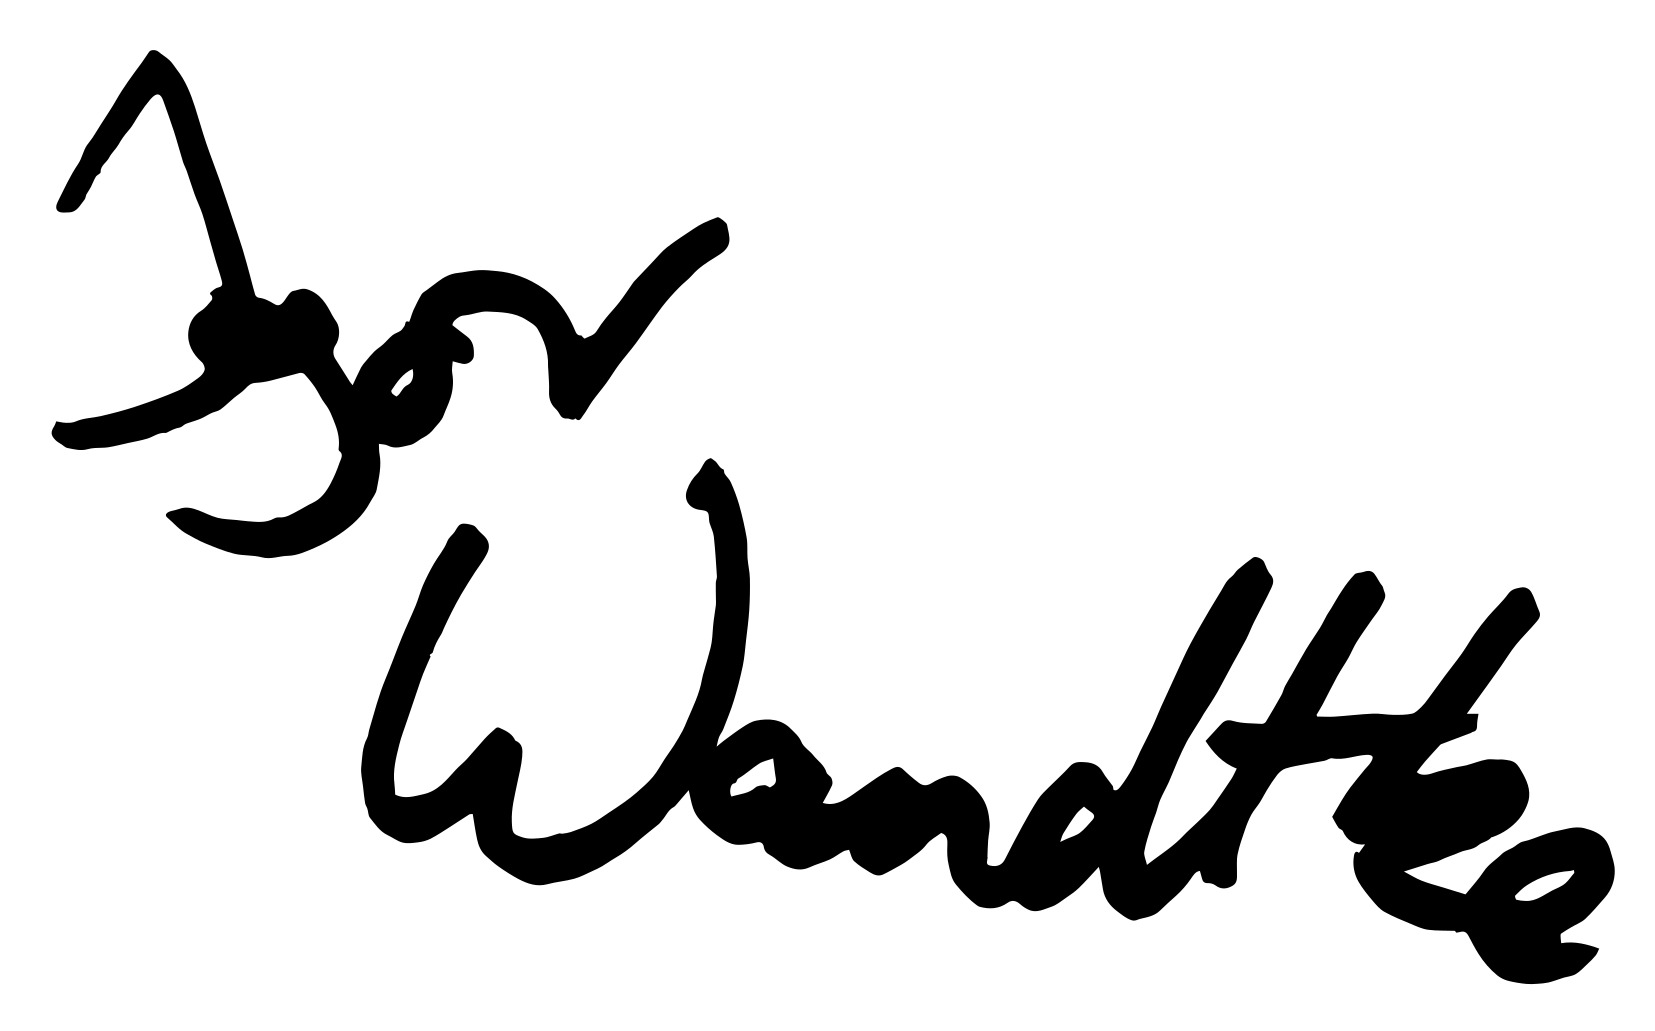
Signature of: igor wandtke